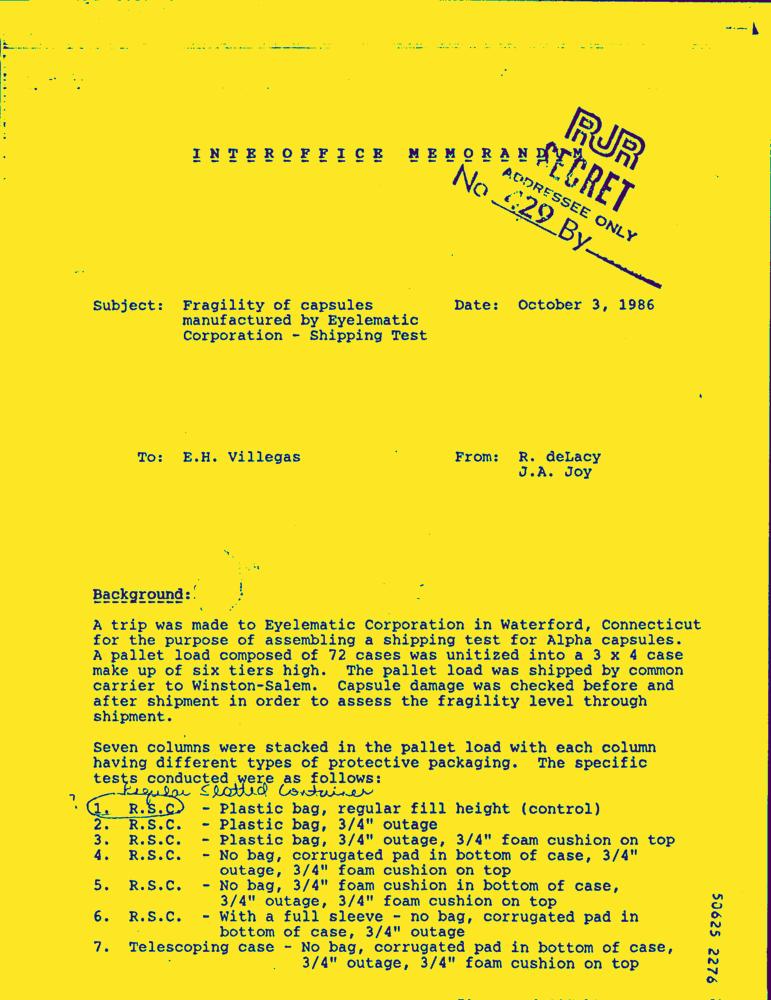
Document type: Letter-Doc